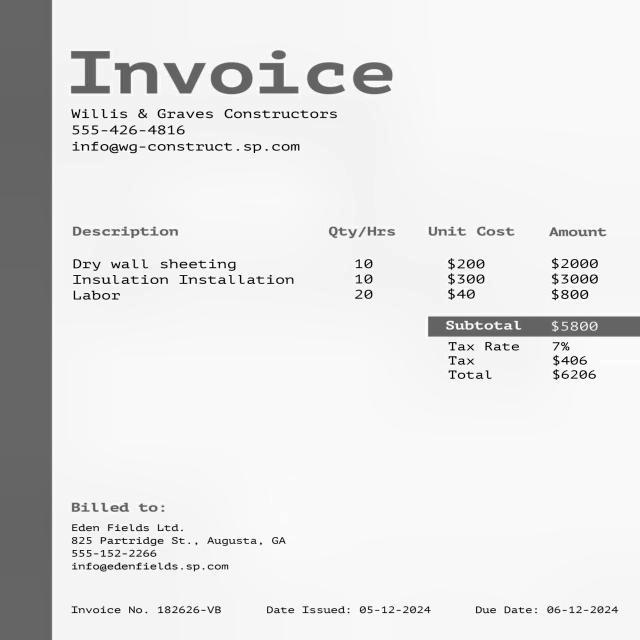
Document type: Invoice